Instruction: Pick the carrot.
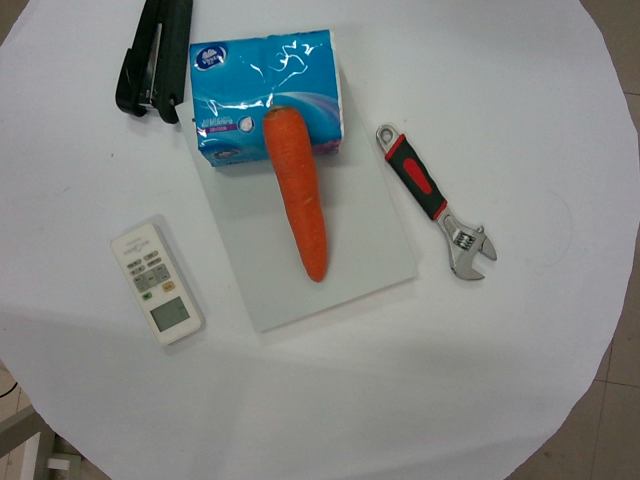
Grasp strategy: vertical